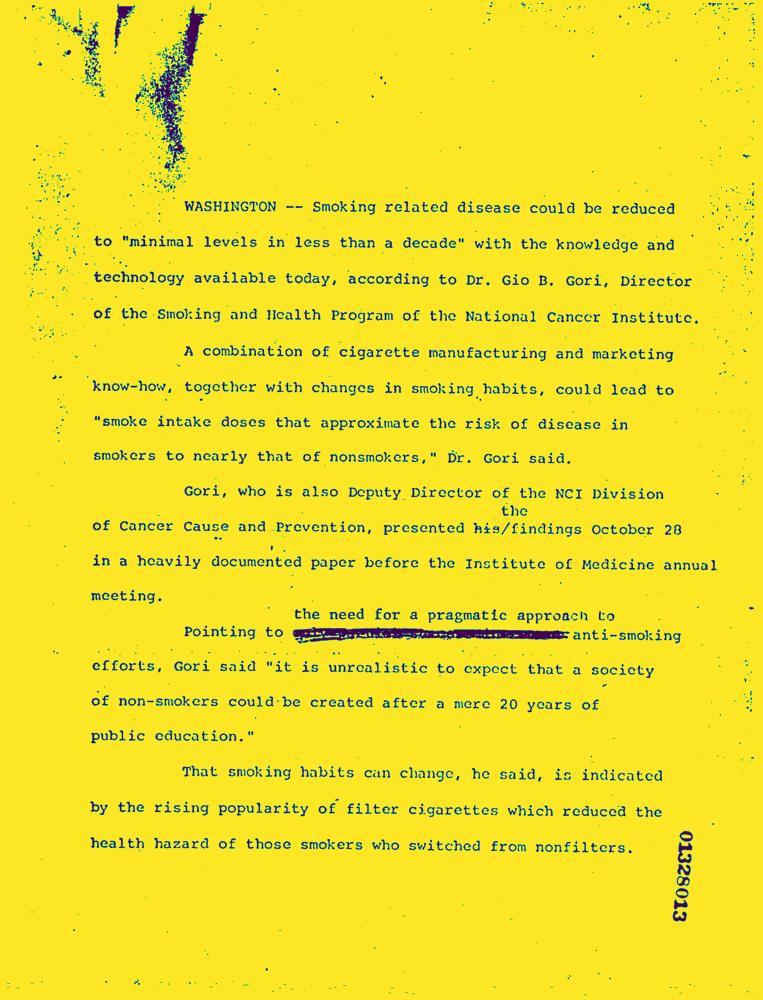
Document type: News-Article